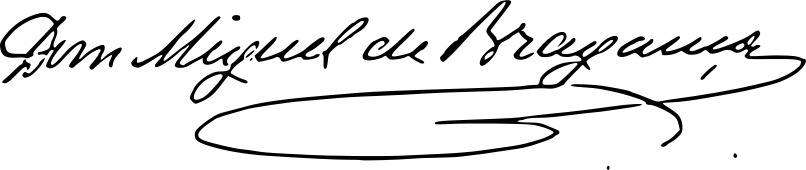
Signature of: miguel de bragança